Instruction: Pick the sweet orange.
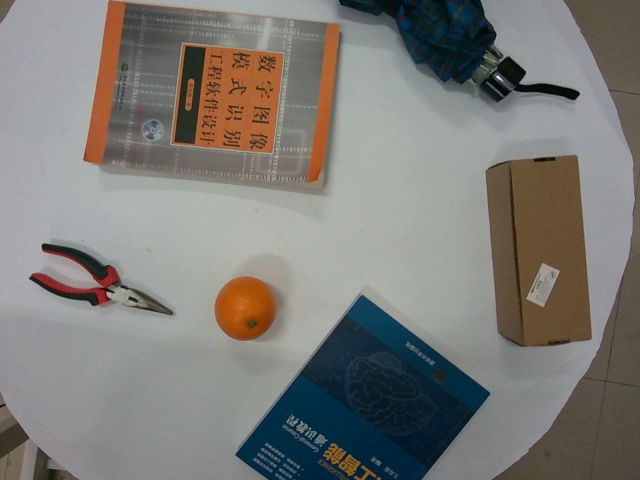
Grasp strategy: vertical